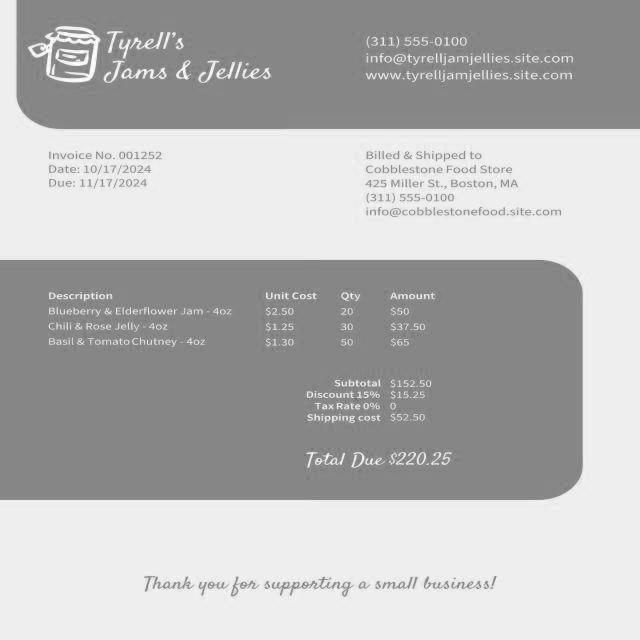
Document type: Invoice